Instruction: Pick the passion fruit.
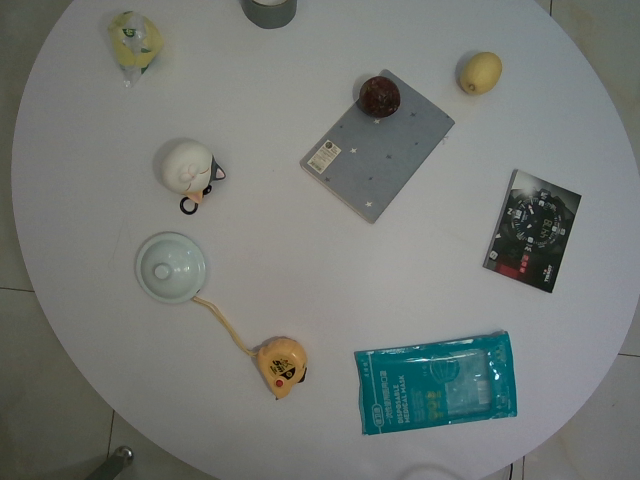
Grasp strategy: vertical